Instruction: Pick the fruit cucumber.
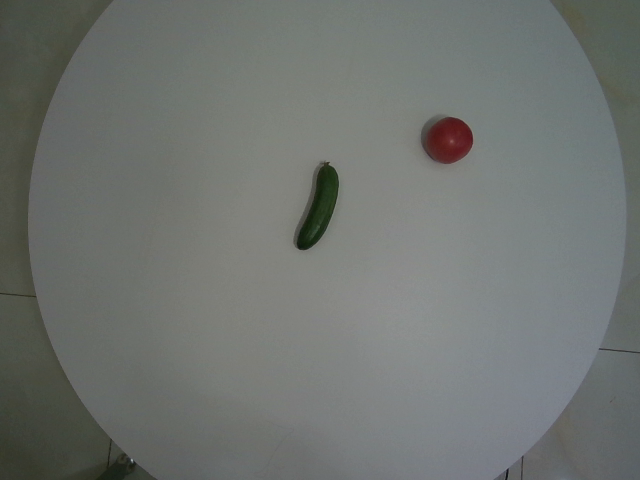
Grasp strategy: vertical